Question: What tax district, tax-rate area, or tax area code is specified in the document?
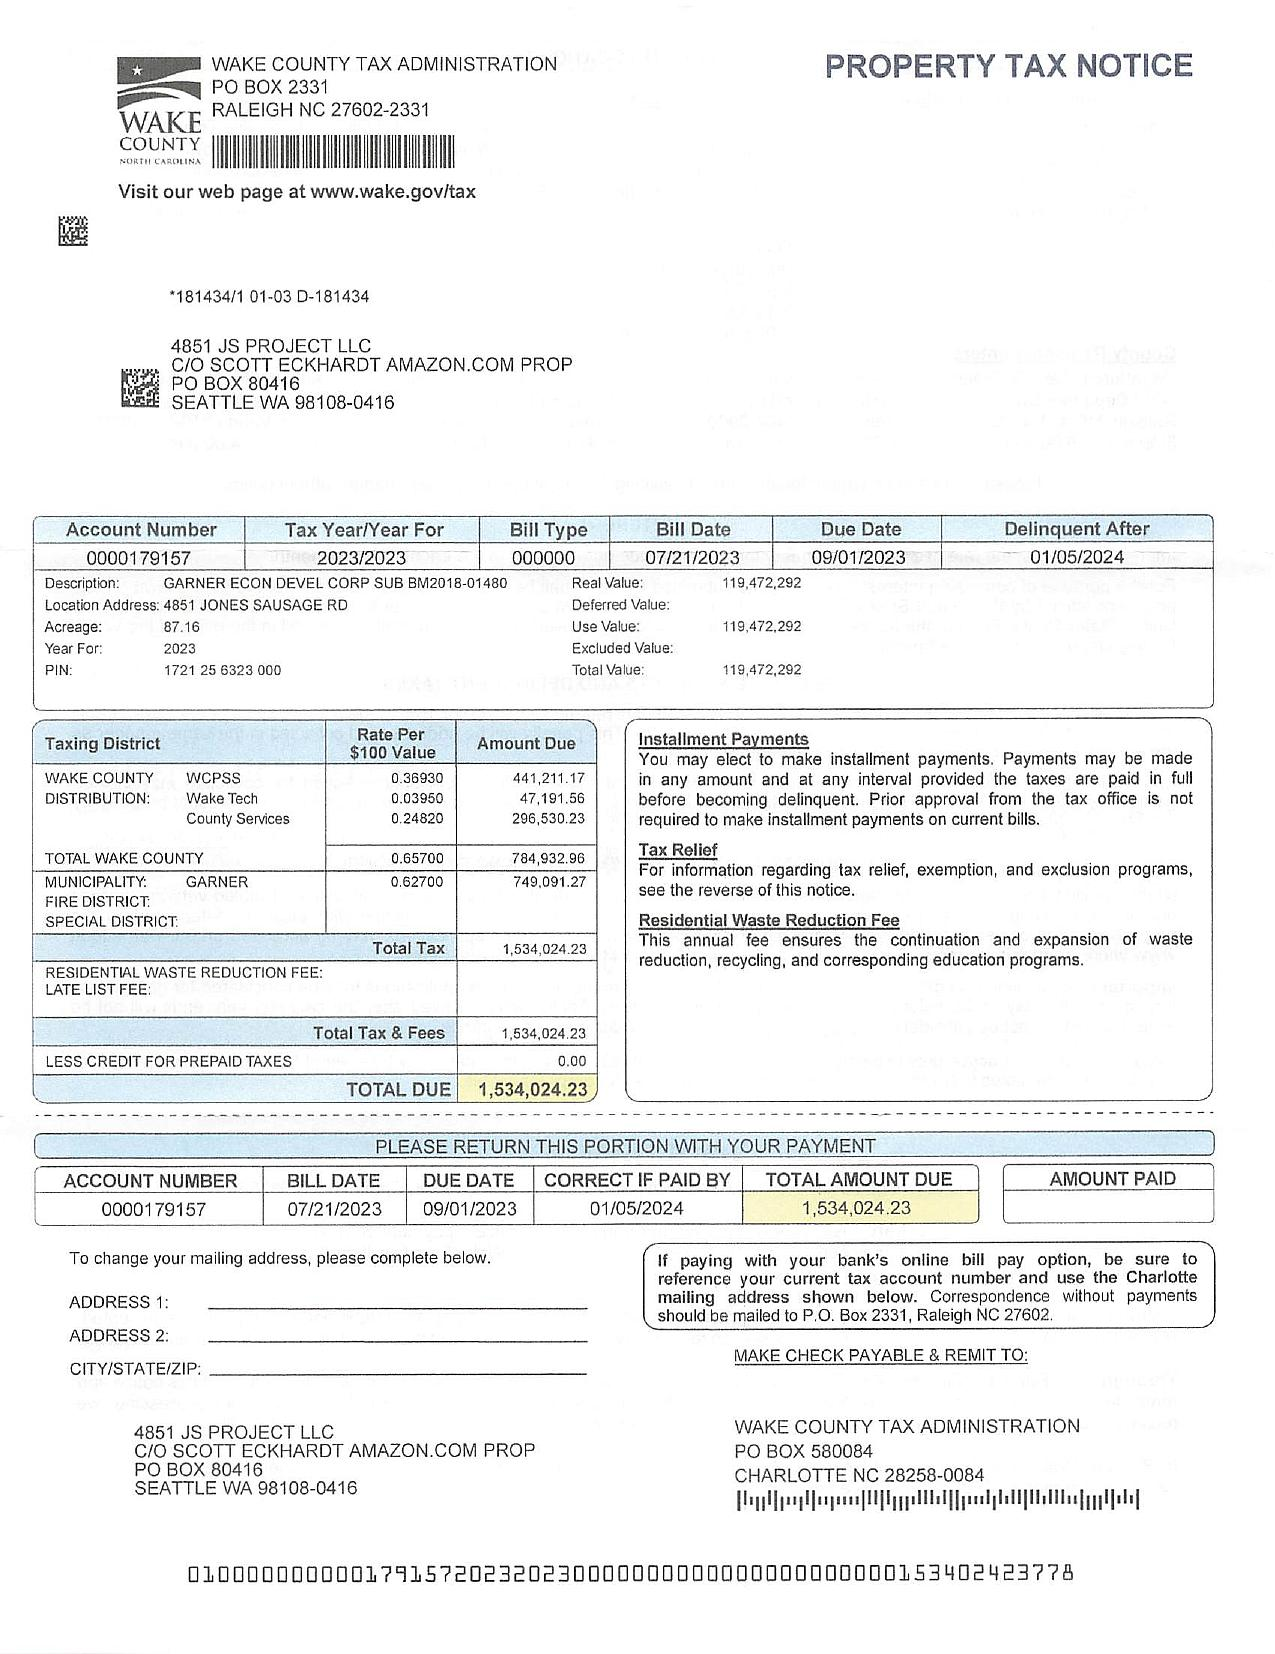
Answer: "WCPSS, Wake Tech, County Services"